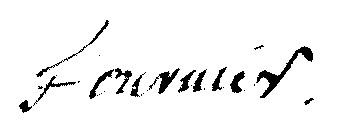
Signature of: charles fournier